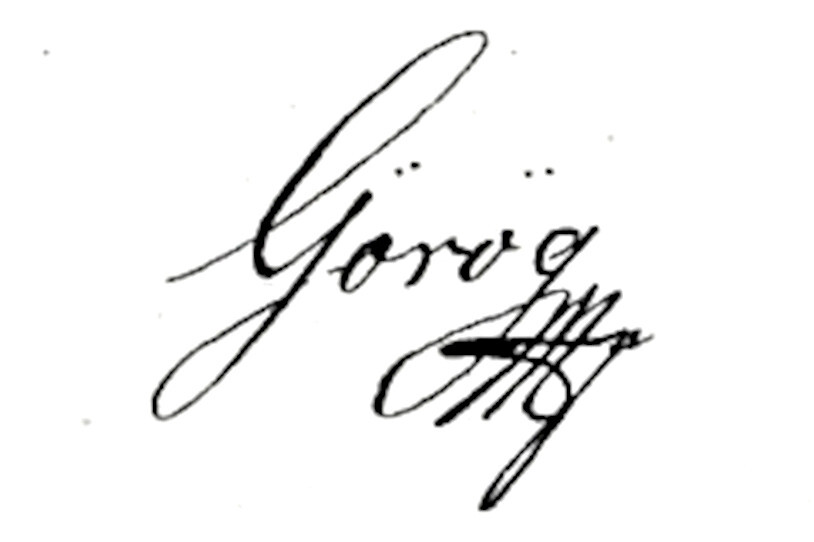
Signature of: demeter görög